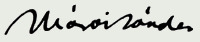
Signature of: sándor márai